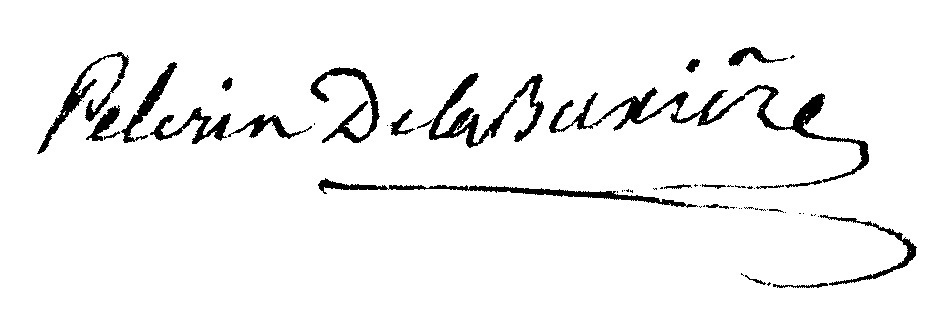
Signature of: louis jean pélerin de la buxière